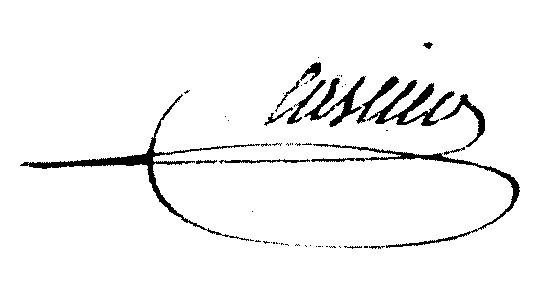
Signature of: pierre françois laslier